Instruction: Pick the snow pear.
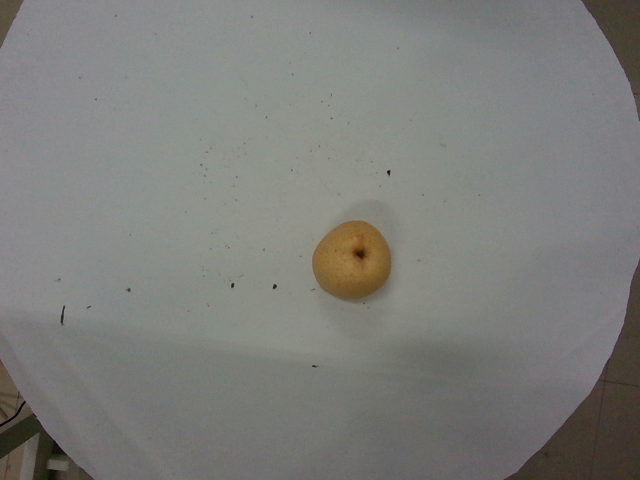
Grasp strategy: vertical